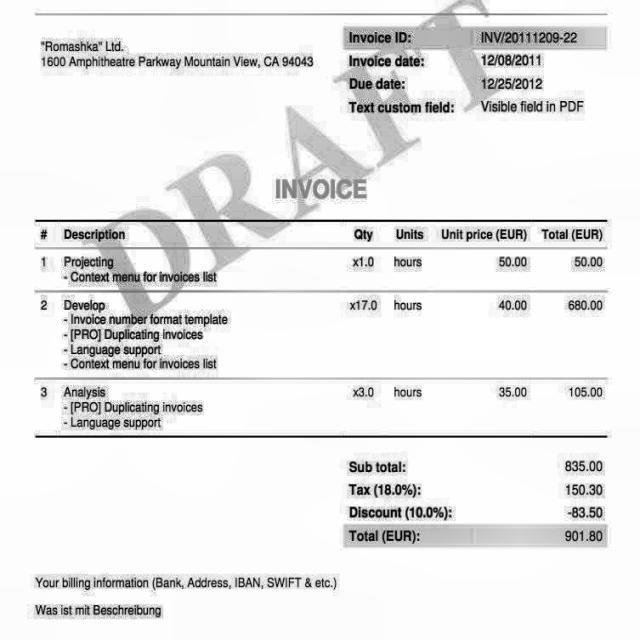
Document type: Invoice